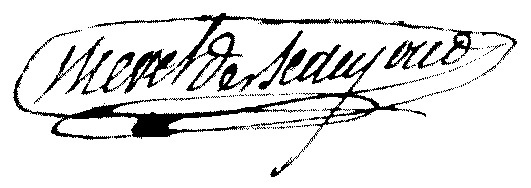
Signature of: louis étienne brevet de beaujour